Question: How is the history relevant to the case?
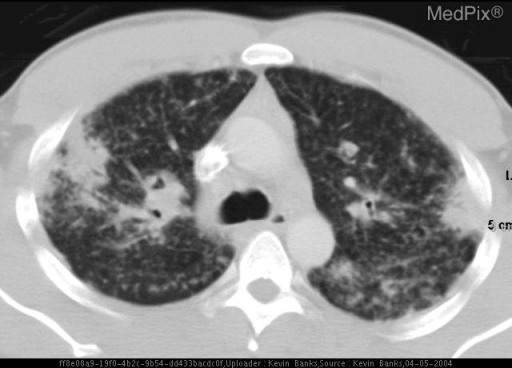
Answer: The patient's history of 36 year-old Caucasian man with worsening shortness of breath, exercise intolerance and fatigue. Referred to pulmonary for evaluation. is key in understanding the case.